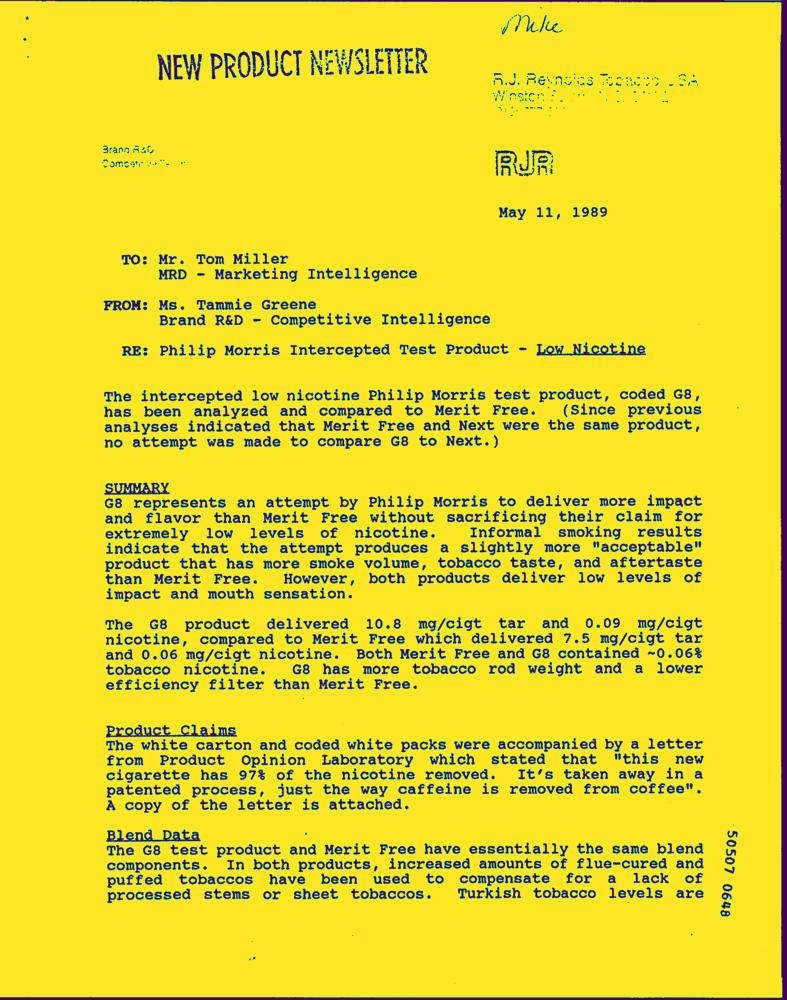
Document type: Letter-Doc